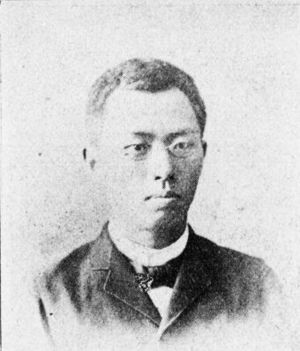
日本語: 江藤新作（1863-1910）